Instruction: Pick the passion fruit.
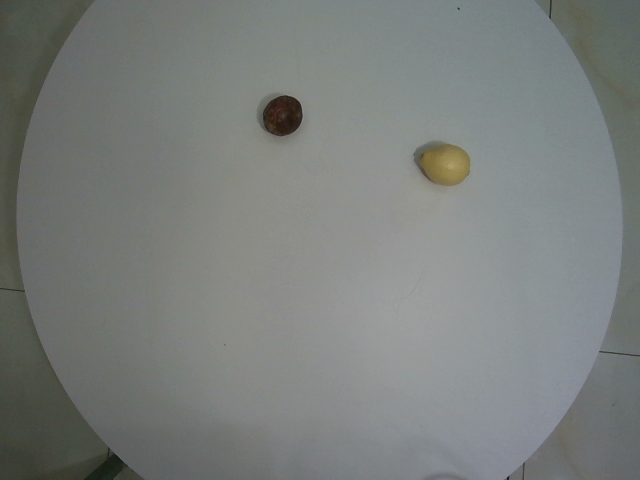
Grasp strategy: vertical